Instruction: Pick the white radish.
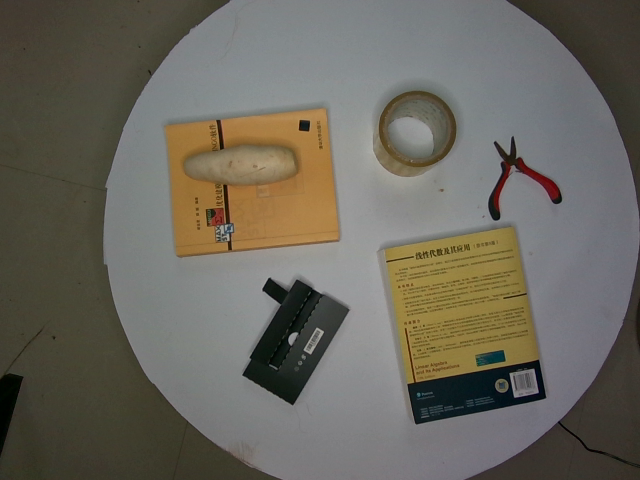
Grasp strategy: vertical